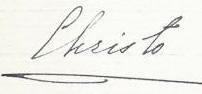
Signature of: prince christopher of greece and denmark